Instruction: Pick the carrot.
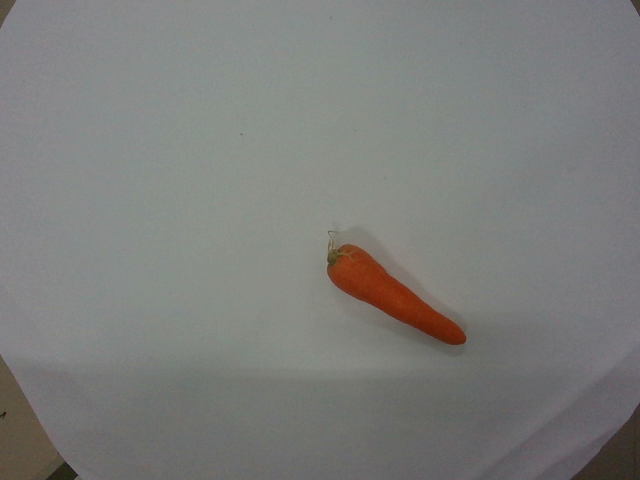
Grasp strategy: vertical